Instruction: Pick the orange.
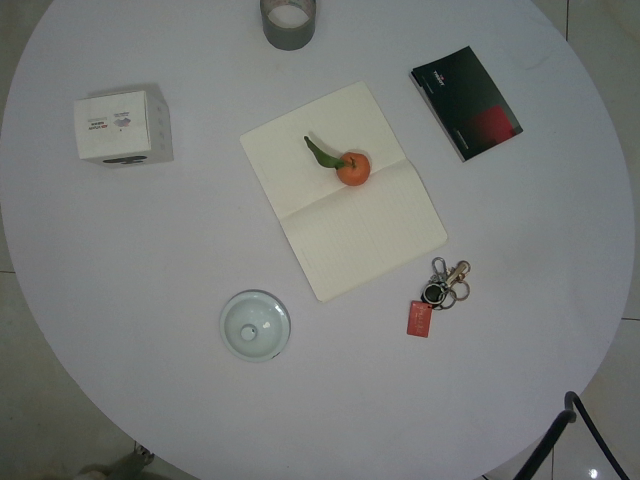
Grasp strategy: vertical